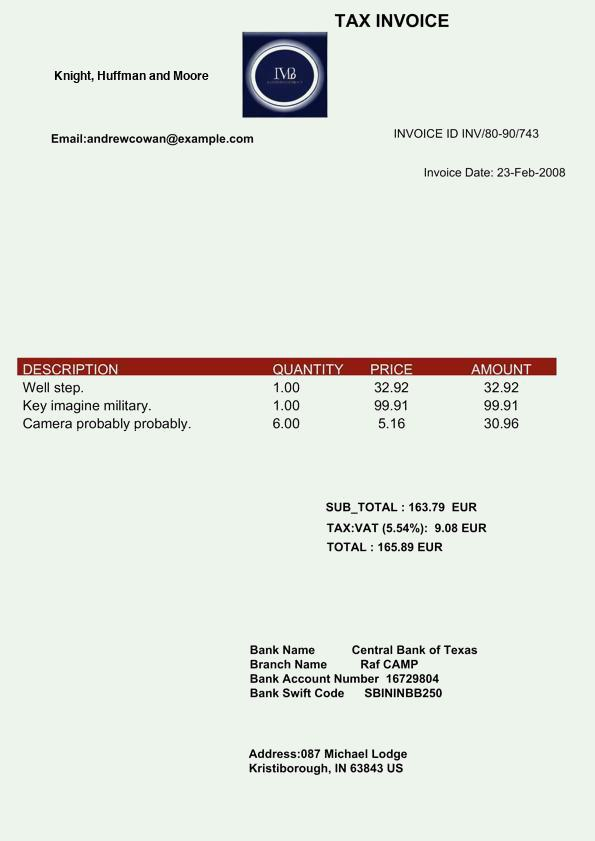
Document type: Invoice